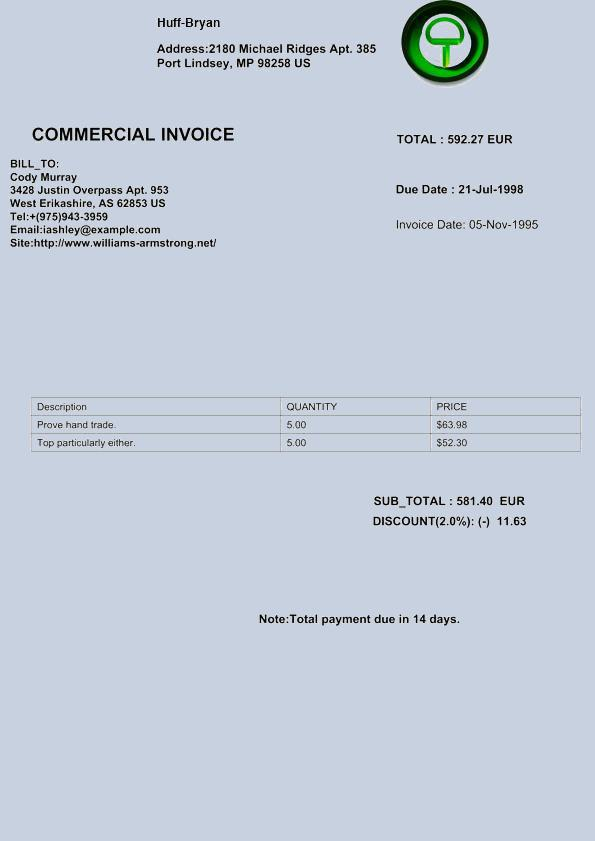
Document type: Invoice